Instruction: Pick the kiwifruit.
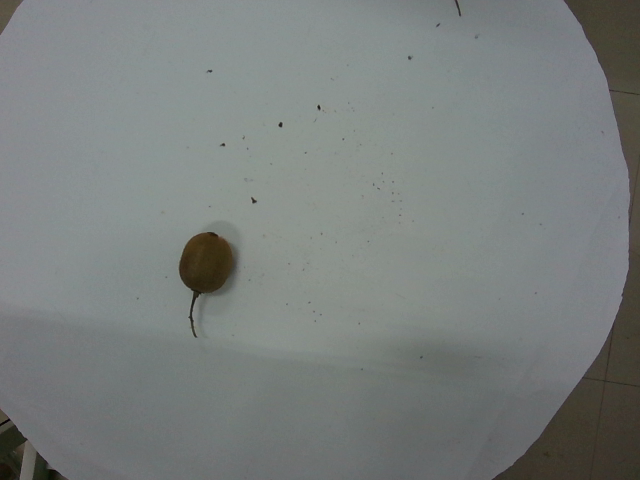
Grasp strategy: vertical